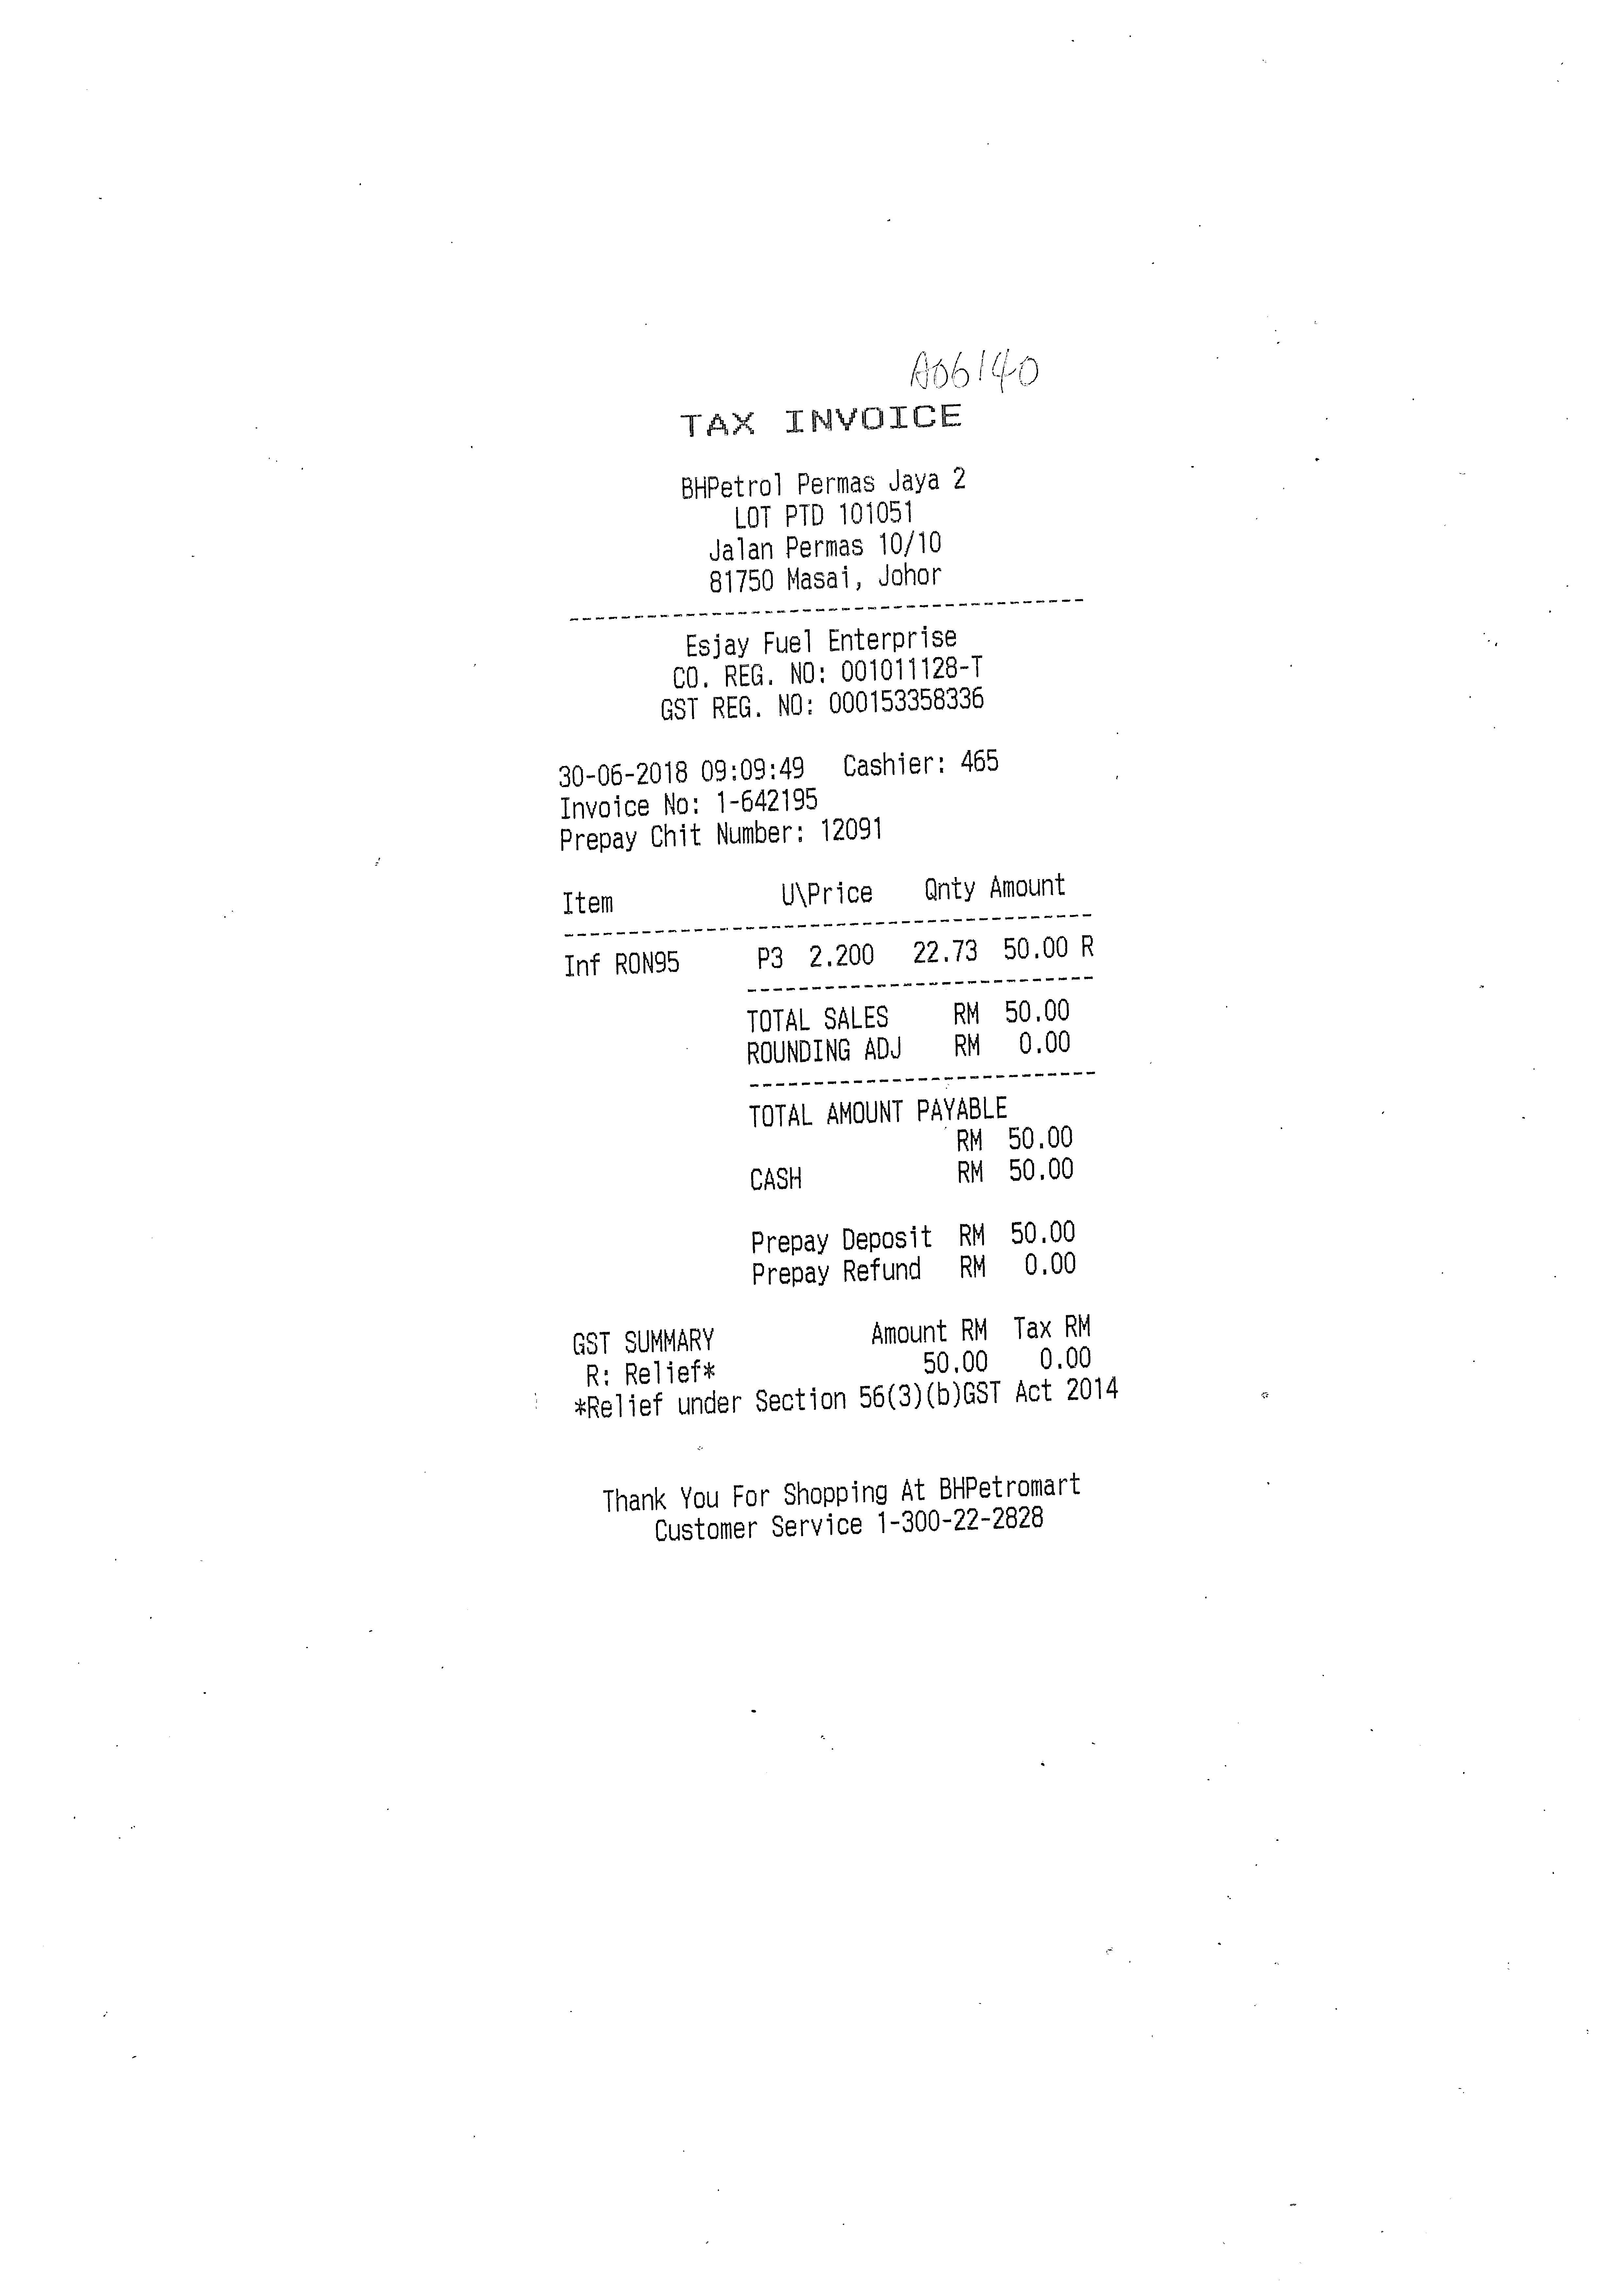
TAX INVOICE
BHPETROL PERMAS JAYA 2
LOT PTD 101051
JALAN PERMAS 10/10
81750 MASAI, JOHOR
ESJAY FUEL ENTERPRISE
CO. REG. NO: 001011128-T
GST REG. NO: 000153358336
30-06-2018 09:09:49
CASHIER: 465
INVOICE NO: 1-642195
PREPAY CHIT NUMBER: 12091
ITEM
U\PRICE
QNTY
AMOUNT
INF RON95
P3
2.200
22.73
50.00
R
TOTAL SALES
ROUNDING ADJ
RM
RM
TOTAL AMOUNT PAYABLE
CASH
RM
RM
PREPAY DEPOSIT
RM
PREPAY REFUND
RM
GST SUMMARY
R: RELIEF*
AMOUNT RM
50.00
TAX RM
0.00
*RELIEF UNDER SECTION 56(3)(B)GST ACT 2014
THANK YOU FOR SHOPPING AT BHPETROMART
CUSTOMER SERVICE 1-300-22-2828
50.00
50.00
50.00
0.00